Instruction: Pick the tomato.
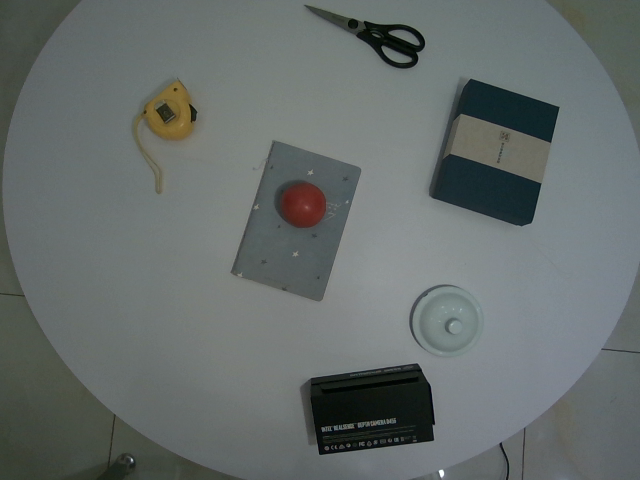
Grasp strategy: vertical